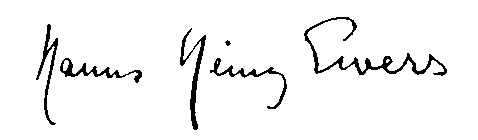
Signature of: hanns heinz ewers